Question: What is the assessed value of the property as noted in the document?
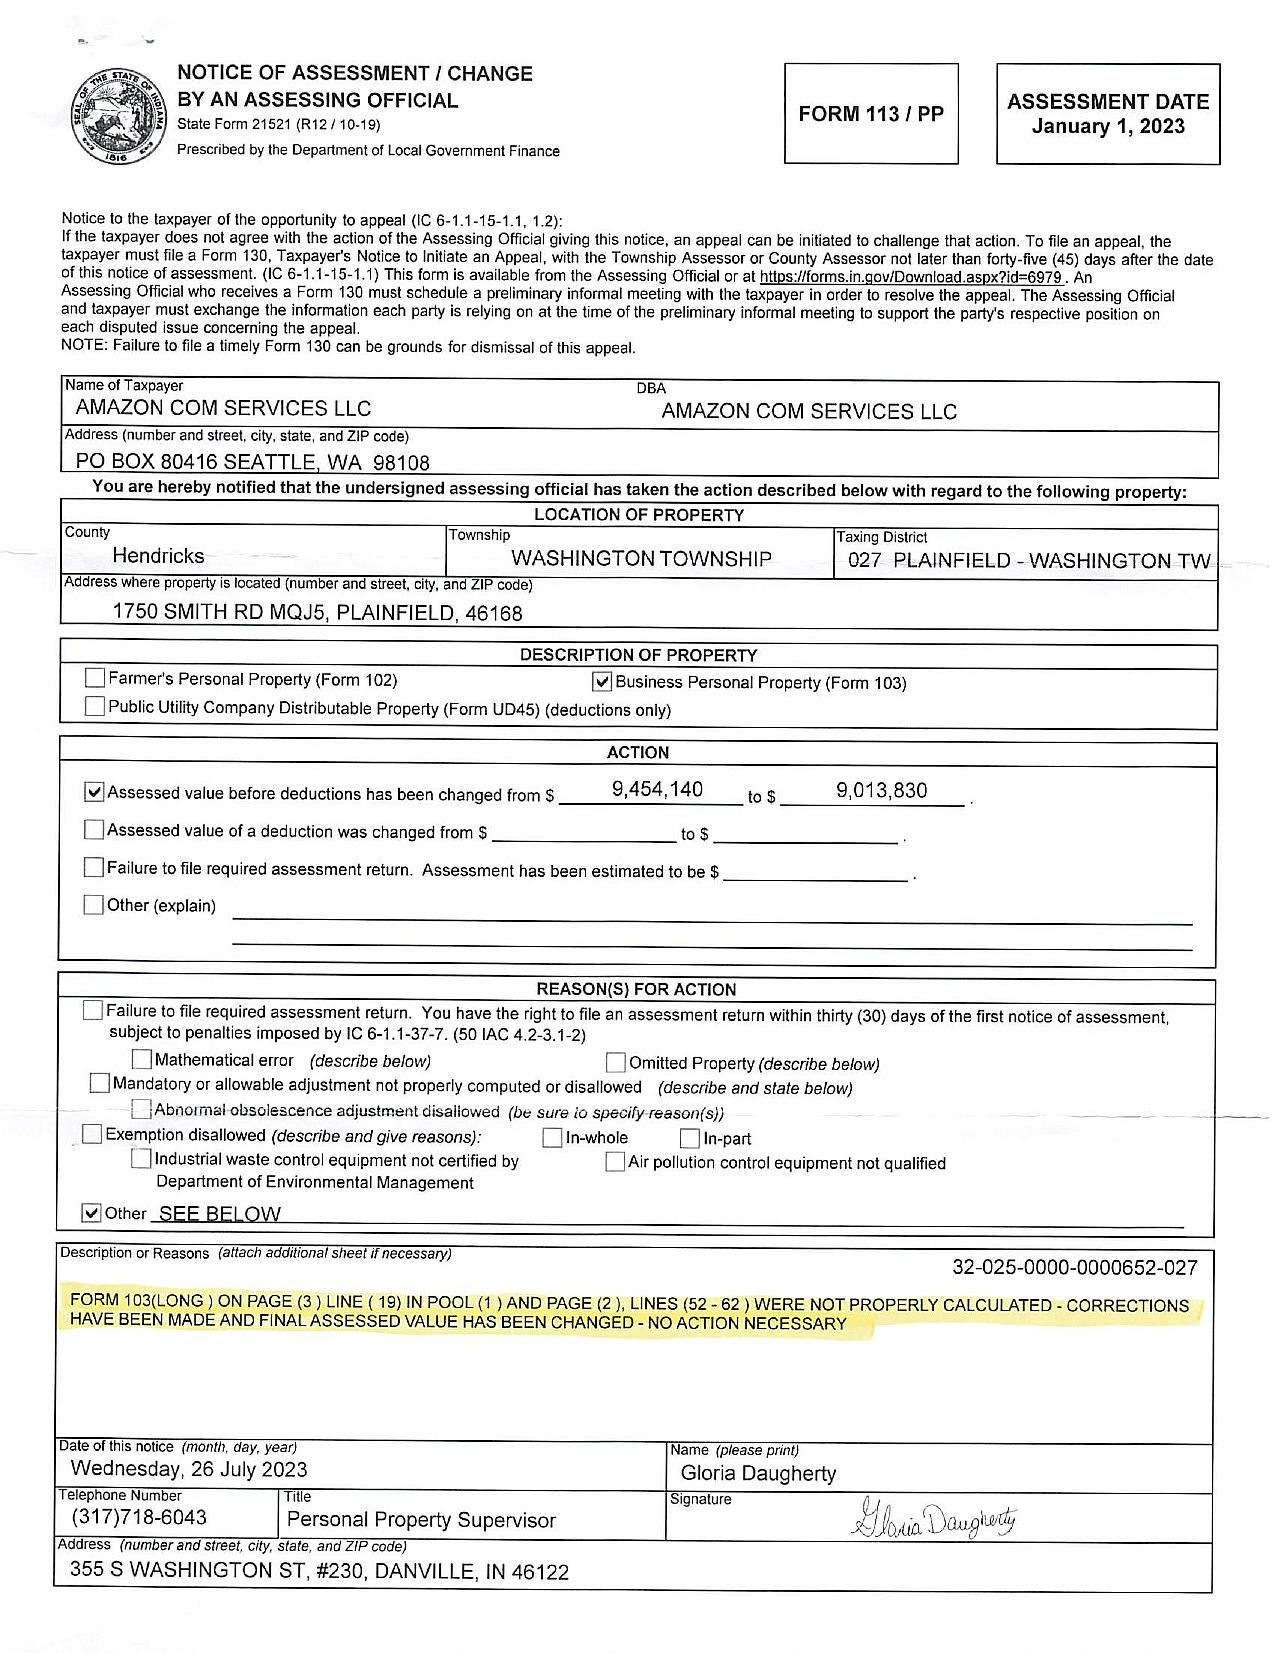
Answer: "9,454,140 to 9,013,830"